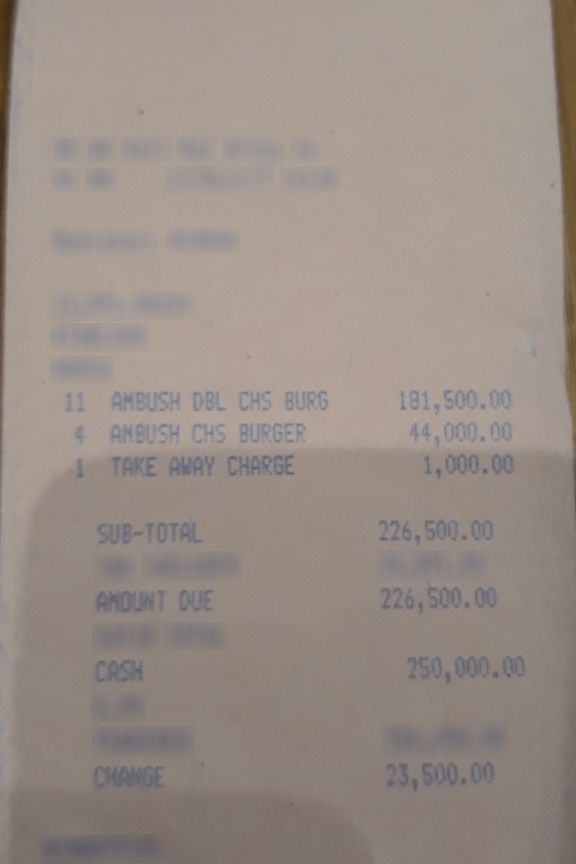
Number of items: 3
Subtotal: 226,500.00
Total: 226,500.00
OCR text regions:
text: 11
text: AMBUSH
text: DBL
text: CHS
text: BURG
text: 181,500.00
text: 4
text: AMBUSH
text: CHS
text: BURGER
text: 44,000.00
text: 1
text: TAKE
text: AWAY
text: CHARGE
text: 1,000.00
text: SUB-TOTAL
text: 226,500.00
text: AMOUNT
text: DUE
text: 226,500.00
text: CASH
text: 250,000.00
text: CHANGE
text: 23,500.00